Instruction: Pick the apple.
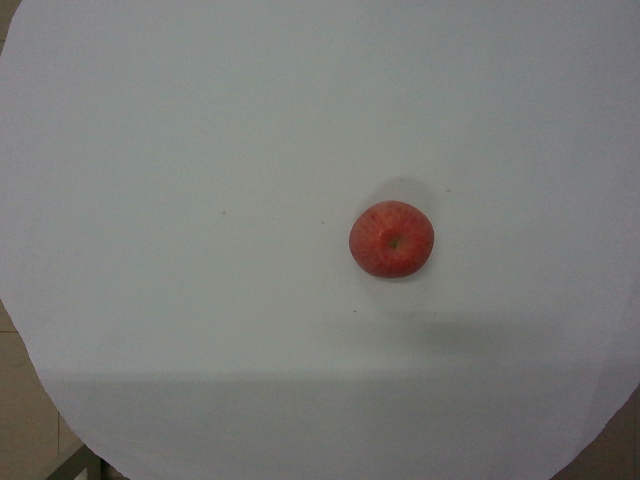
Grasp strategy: vertical